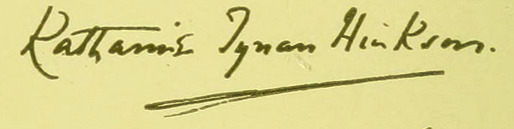
Signature of: katharine tynan